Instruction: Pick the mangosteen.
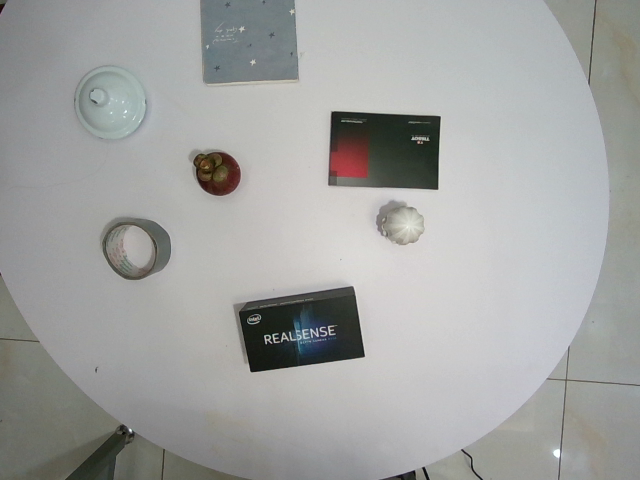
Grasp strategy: vertical